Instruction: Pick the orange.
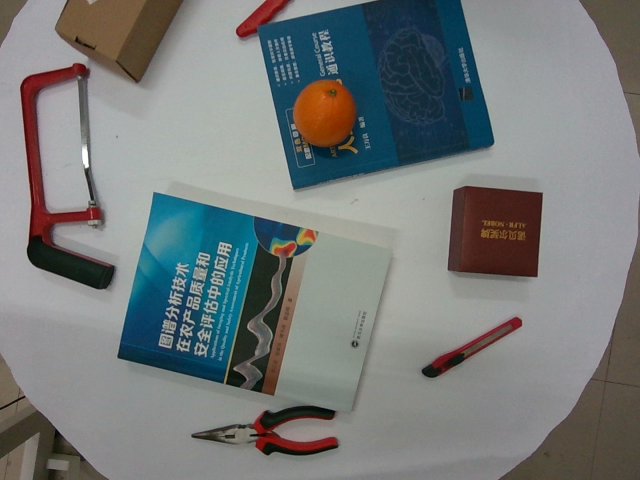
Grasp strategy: vertical